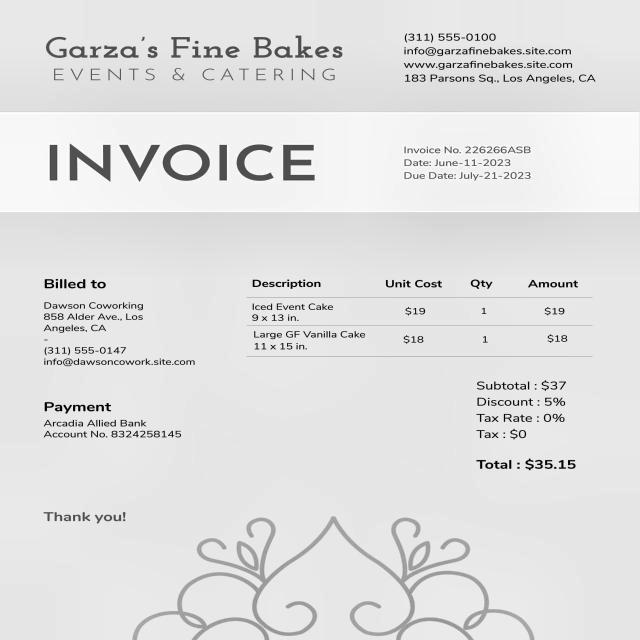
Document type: Invoice